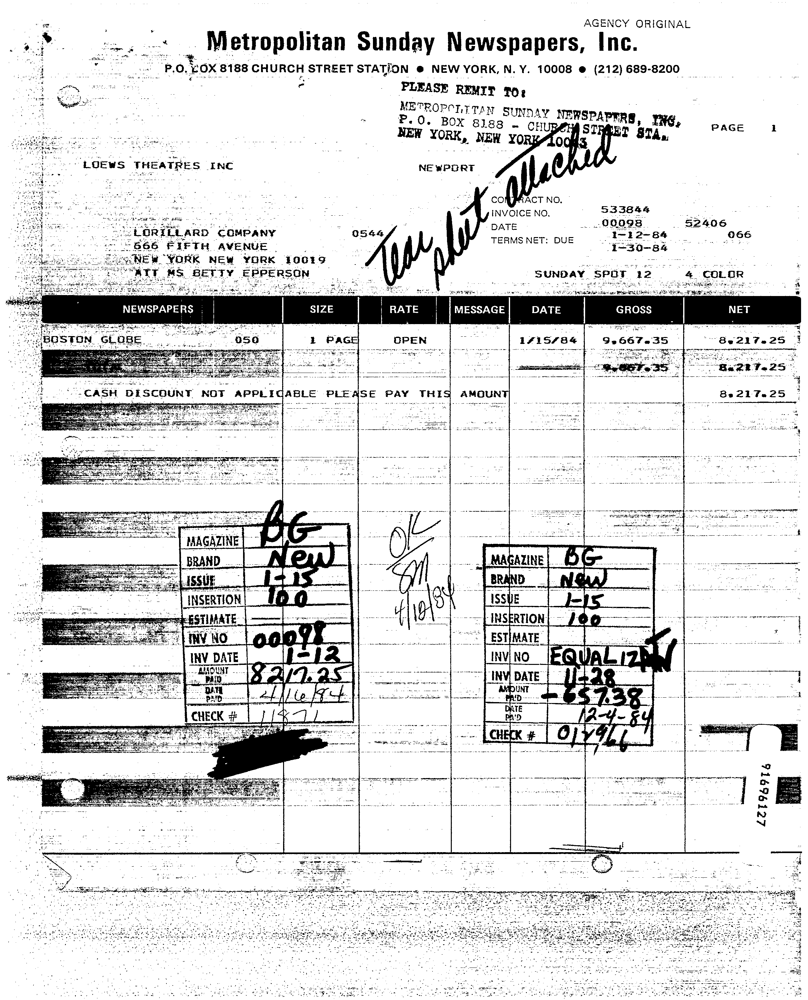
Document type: Invoice